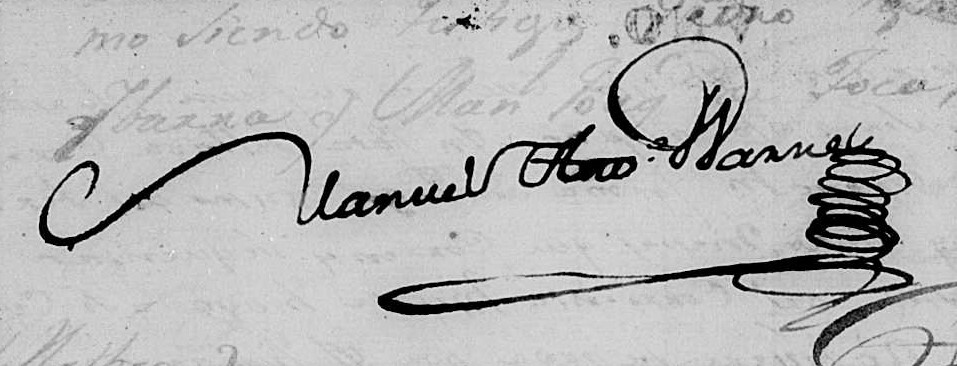
Signature of: manuel antonio warnes